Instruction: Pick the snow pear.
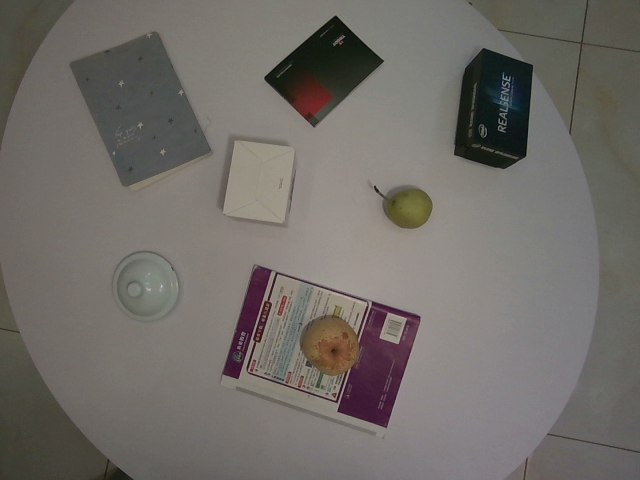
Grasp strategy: vertical